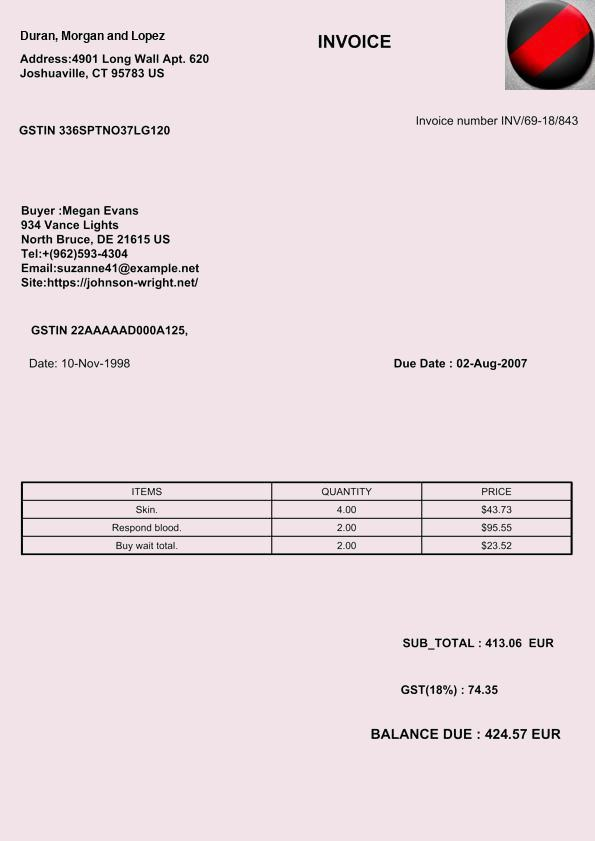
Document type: Invoice